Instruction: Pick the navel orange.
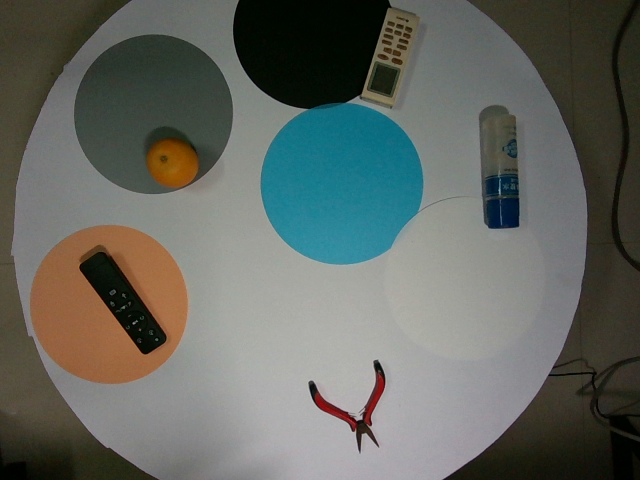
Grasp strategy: vertical